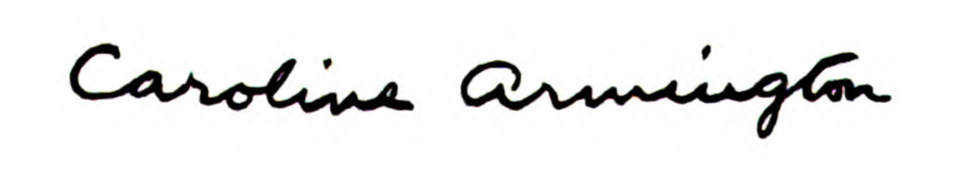
Signature of: caroline armington